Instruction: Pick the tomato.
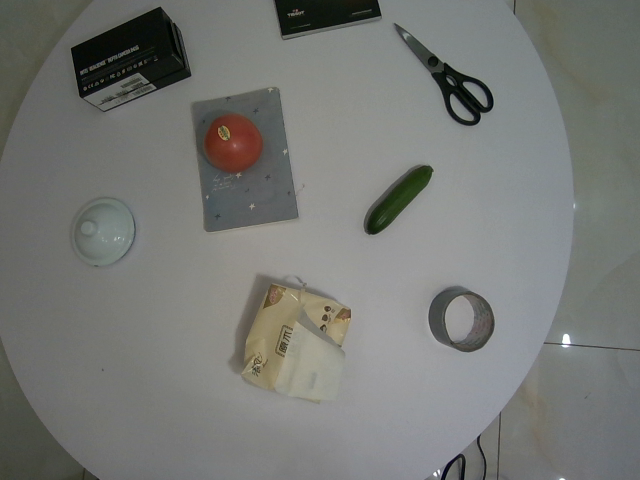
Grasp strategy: vertical